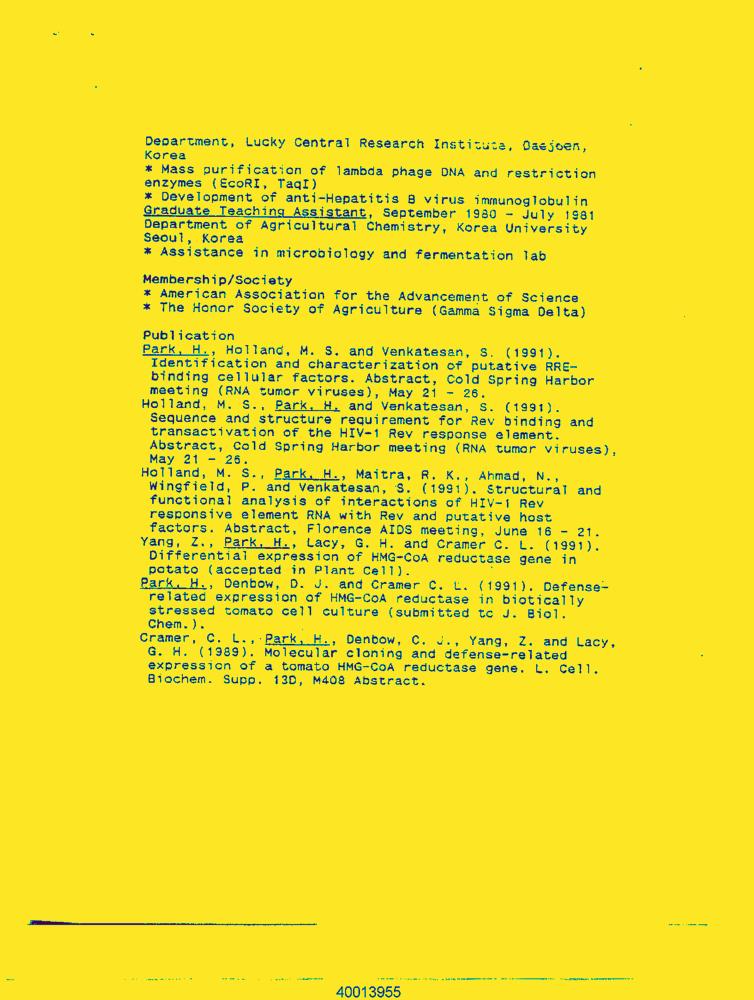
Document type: Resume-Doc